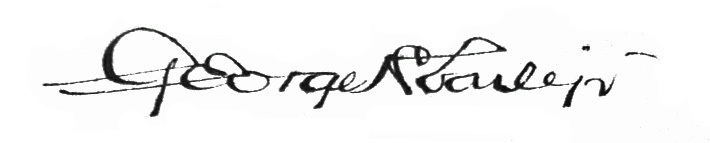
Signature of: george howard earle jr